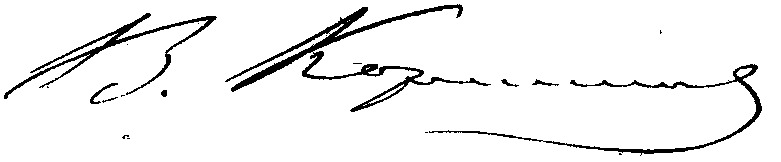
Signature of: vladimir alexeyevich kornilov